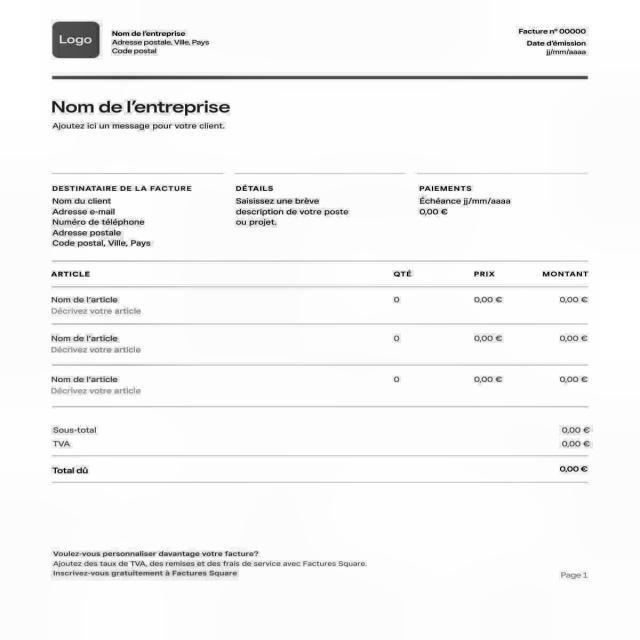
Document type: Invoice